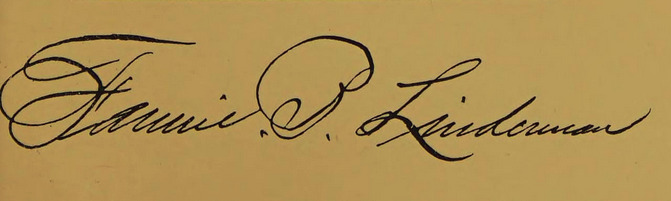
Signature of: fannie b linderman